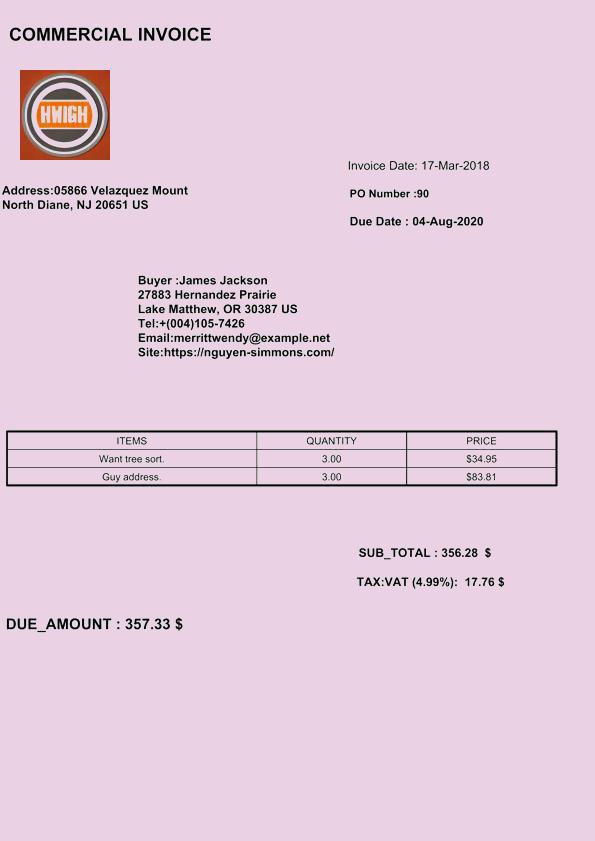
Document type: Invoice